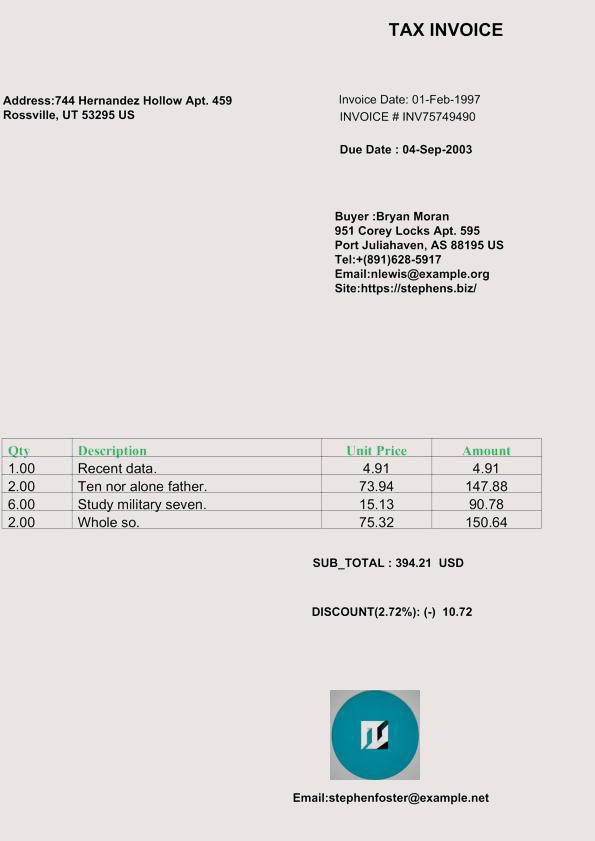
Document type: Invoice